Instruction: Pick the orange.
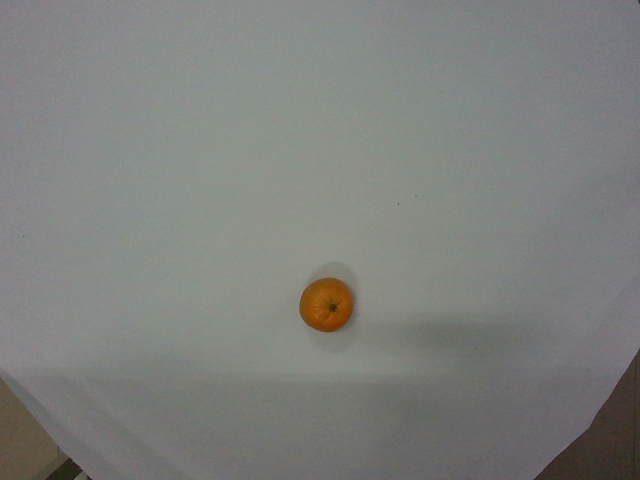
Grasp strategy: vertical